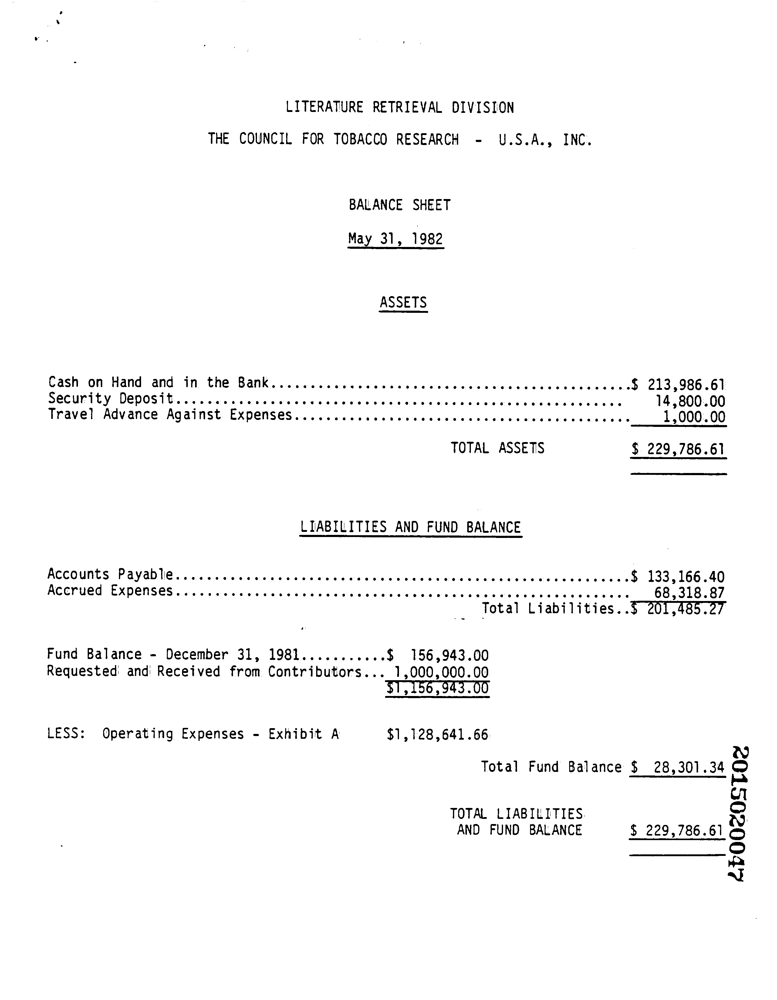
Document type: Invoice